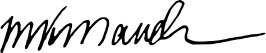
Signature of: todor tanev